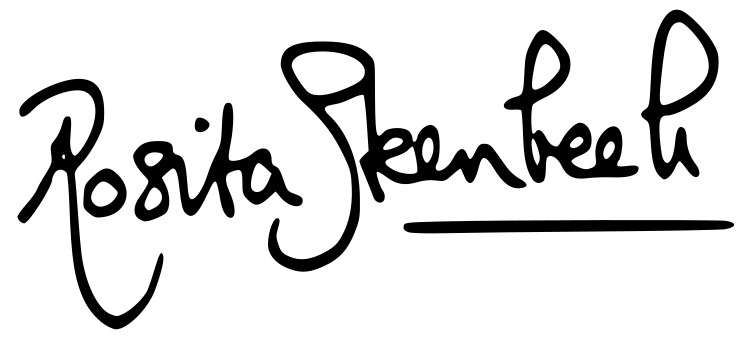
Signature of: rosita steenbeek